Question: Describe the condition in detail:
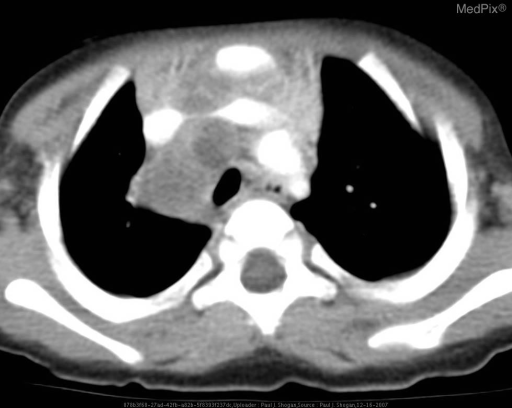
Answer: The disease is discussed as: Lesions/Condition: Primary Pulmonary Tuberculosis

Clinical Manifestations:  The majority of patients with primary pulmonary tuberculosis are asymptomatic.  Cough and fever are the most prominent symptoms, followed by weight loss, hemoptysis, and sweating.

Discussion:

Primary pulmonary tuberculosis traditionally has been thought to occur predominately in children, with the incidence steadily increasing especially in edemic areas such as India, Southeast Asia, and sub-Saharan Africa.

The presenting radiologic manifestation may be air space consolidation within any lobe, typically affecting the areas of greatest ventilation; the most common sites are the middle lobe, lower lobes, and the anterior segments of the upper lobes.  Additionally, approximately 90% to 95% of children with primary tuberculosis will demonstrate lymph node enlargement on the chest radiograph.  The majority of cases have right-sided hilar involvement, and/or right paratracheal region disease.  Atelectasis may also be a presenting manifestion, secondary to bronchial compression by enlarged lymph nodes, occuring more often in a right-sided lobar distribution.  Pleural effusion in association with parechymal abnormalities have also been reported in 5% to 10% of children.  Rarely, cavitation or military disease may develop in about 2% to 5% of cases of primary parenchymal disease.

On CT, there is dense, homogeneous, well-defined air-space consolidation.  Approximately 50% of affected nodes have central low attenuation with Hounsfield units measuring less than 30, and the remaining nodes demonstrate soft tissue density.  After the administration of IV contrast material, approximately 60% of affected lymph nodes demonstrate low attenuation of the central region as well as peripheral enhancement.

In summary, when lung consolidation with associated unilateral hilar lymphadenopathy is identified, primary pulmonary tuberculosis should be highly suspected.